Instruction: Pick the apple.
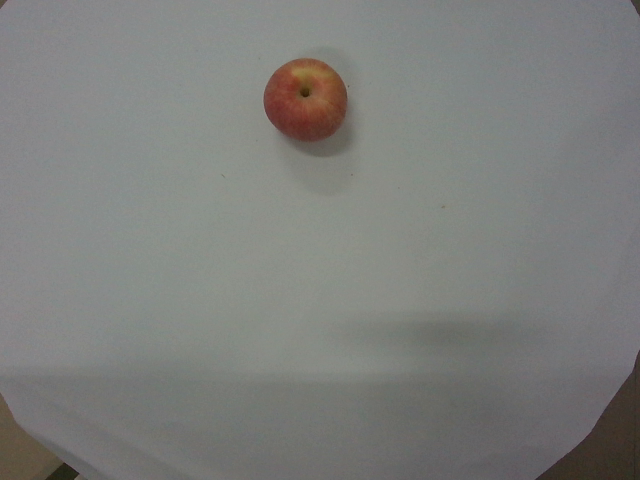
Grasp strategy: vertical